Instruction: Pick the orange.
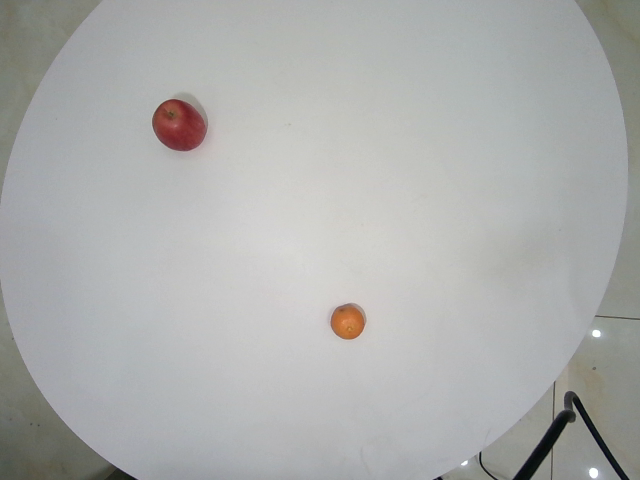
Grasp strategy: vertical